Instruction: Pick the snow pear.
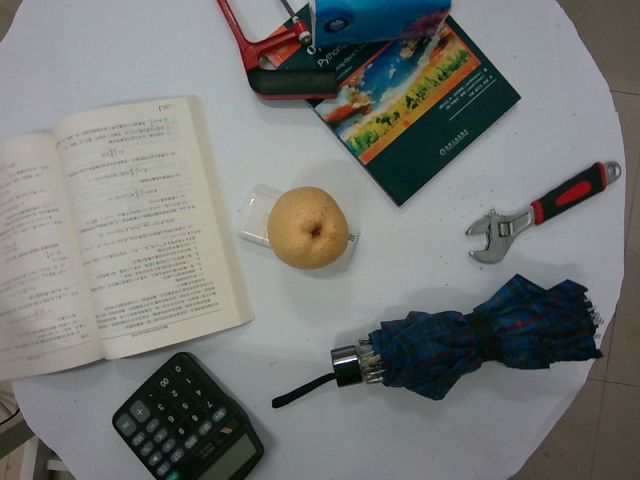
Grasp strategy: vertical